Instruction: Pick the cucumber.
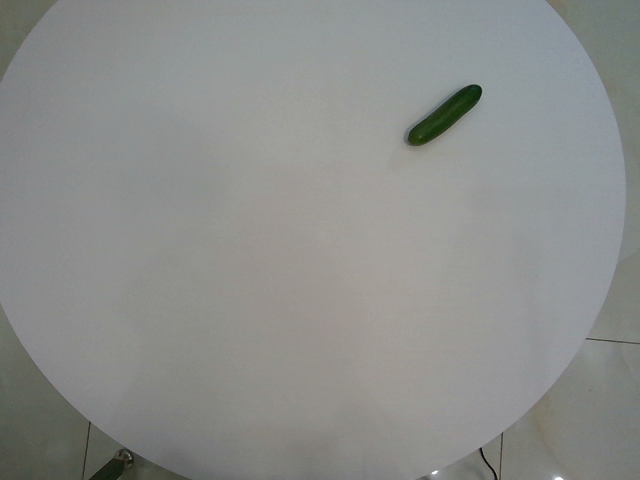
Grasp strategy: vertical